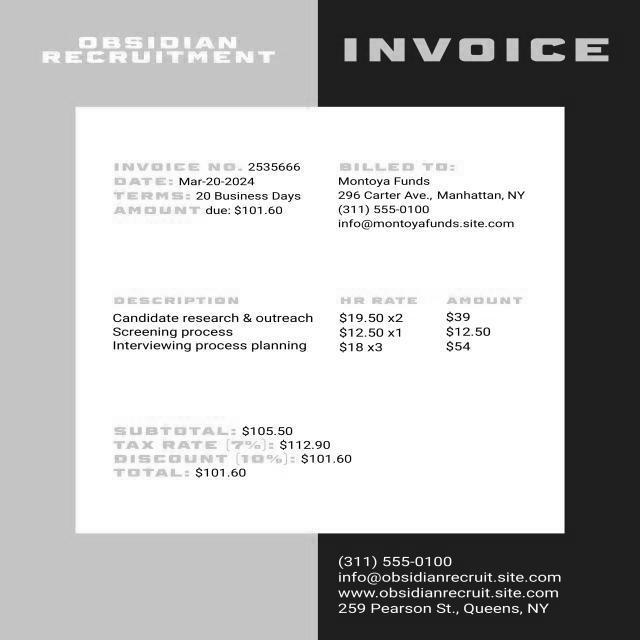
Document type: Invoice